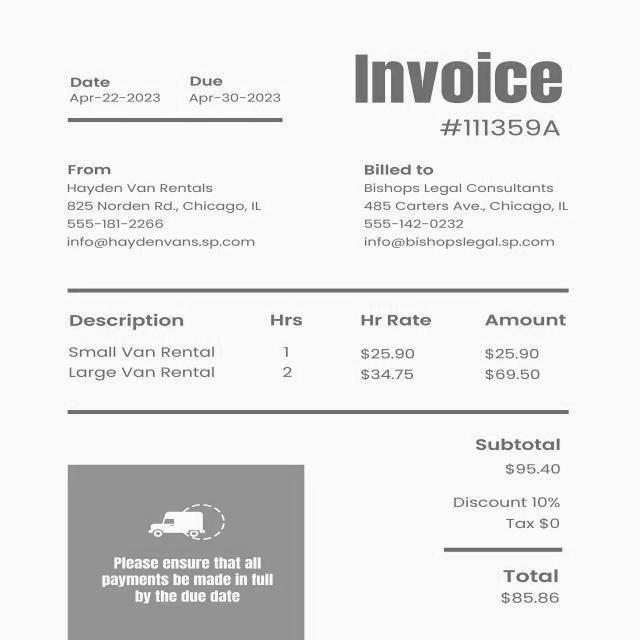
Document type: Invoice